Question: What appears to be the issue?
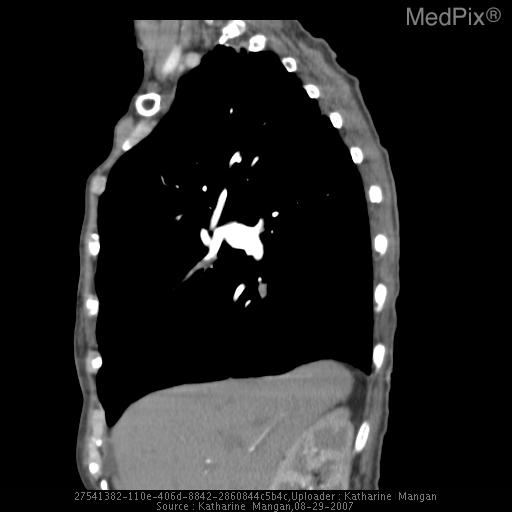
Answer: The findings suggest Multiple filling defects in the right and left pulmonary arteries (lower lobes) consistent with pulmonary embolism.. CT angiography sagittal image demonstrating multiple pulmonary emboli.. The patient might have a history of 86 y/o woman with shortness of breath.